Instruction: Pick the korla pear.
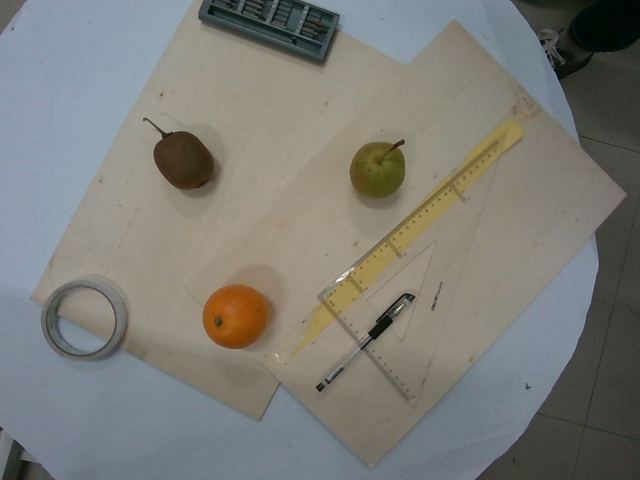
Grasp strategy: vertical